Patient: Male, age 50
A 50-year-old male with clinical APECED was referred to our institution for management of refractory pulmonary nontuberculosis mycobacterial (NTM) infection (Fig. 1). He was enrolled in the NIAID (11-I-0187) IRB-approved protocol and was provided written informed consent in accordance with the Declaration of Helsinki. His APECED manifestations included CMC diagnosed at age 3, Sjogren's-like syndrome (age 3), intestinal dysfunction (age 5), hypoparathyroidism (age 6), enamel hypoplasia (age 7), Addison's disease (age 14), pernicious anemia (age 20), vitiligo (age 35), and hypogonadism (age 52). He met clinical diagnostic criteria for APECED at 6 years of age upon development of CMC and hypoparathyroidism, and APECED was genetically confirmed upon NIH admission by Sanger sequencing of the AIRE gene, which identified homozygous c.967_979del13, p.L323SfsX51 (Fig. 1).
Our patient's respiratory problems began at 5 years of age as chronic daily, dry cough that progressed to recurrent episodes of bronchitis. At age 40 years, he developed daily cough productive of greenish purulent sputum and radiographic evidence of worsening bronchiectasis. At age 48 years, sputum culture grew Mycobacterium avium complex (MAC) with multiple cystic changes noted on chest CT. He was treated with rifampin, azithromycin, and ethambutol at an outside hospital. Despite triple antibiotic therapy, his symptoms persisted, sputum cultures remained positive for MAC, and chest CT identified coalescence of two areas of cystic bronchiectasis, which prompted the addition of amikacin. However, his clinical symptoms continued to worsen, leading to a referral to NIH.
Non-contrast chest CT upon NIH admission showed a broad spectrum of findings representing early (GGO and tree-in-bud abnormalities), intermediate (bronchiectasis and nodules), and late stage characteristics (severe, diffuse bronchiectasis and cavity formation) of autoimmune lung disease complicated by infection (Fig. 2). Sputum culture grew Aspergillus fumigatus, methicillin-susceptible Staphylococcus aureus (MSSA) and MAC for which posaconazole was added for antifungal coverage, rifampin was discontinued due to drug interactions with posaconazole, and linezolid was initiated to optimize MAC therapy and treat MSSA. He was discharged home with close follow-up by local providers.
A year later, his clinical condition deteriorated, requiring daily home oxygen therapy with worsening cough and night sweats (Fig. 1). Evaluation at an outside institution was notable for right lower lobe cavity thickening and a plethora of microorganisms cultured from sputum including: Candida albicans, Candida dubliniensis, Graphium species, Exophiala species, and Scedosporium apiospermum. Despite antifungal therapy and optimized pulmonary toilet, he clinically worsened with radiographic evidence of new apical hydropneumothorax, consolidations, and pleural effusions. Consequently, he returned to NIH for further evaluation and management spanning a 13-month hospitalization (Fig. 1).
During that admission, he failed two months of extensive medical management. He was placed on broad spectrum antibiotics and antifungals to cover the microorganisms cultured from sputum (Serratia and Burkholderia), bronchoalveolar lavage (Scedosporium apiospermum, Mycobacterium intracellulaire/chimera) and pleural effusions (Scedosporium apiospermum, Mycobacterium intracellulaire/chimera). He required placement of three chest tubes for drainage of pleural effusions and multiple bronchoscopic placements of endobronchial valves throughout the right lung to seal off air leaks from a right lower lobe pneumatocele complicated by bronchopleural fistula and empyema. He underwent right middle and lower bilobectomy with decortication of right upper lobe and tracheostomy (Fig. 1). Histology of the resected lung tissue revealed granulomatous pneumonitis with numerous necrotizing and non-necrotizing granulomas involving lung and pleura, dense pleural fibrosis and pleural adhesions with granulomas, and small non-necrotizing granulomas within lymph nodes. Immunohistochemical staining revealed extensive lymphoplasmacytic infiltration consisting predominately of CD3+ T lymphocytes peribronchially composed of more CD4+ than CD8+ T lymphocytes in the submucosa and prominent CD20+ B lymphocyte nodules around the airways as previously described.
Post-operatively, he developed persistent right bronchopleural fistulae despite multiple intraoperative patches. After failing a transverse rectus abdominis myocutaneous (TRAM) flap repair, an omental flap closure was ultimately successful (Fig. 3). Secondary to the multiple surgical procedures with extended periods of immobilization, he developed a right parietal embolic stroke -without residual neurological sequelae- and right-sided diaphragmatic dysfunction resulting in persistent hypercapnia responsive to bilevel positive airway pressure (BiPAP).
Following surgery, he developed recurrent pulmonary infiltrates and GGOs responsive to steroids. This finding in conjunction with histological evidence of lymphocytic inflammation in the tissue prompted treatment of autoimmune pneumonitis (Fig. 1). He was treated with azathioprine and rituximab and his pneumonitis improved symptomatically, radiographically (Fig. 4), and on functional testing (PFTs improved from FVC 19% and FEV1 20% predicted to 32% and 31% predicted, respectively), and he returned home. Over the next 3 years, he remained clinically and radiographically stable on azathioprine without the need for rituximab redosing, while requiring nightly BiPAP and home oxygen. He remained free from respiratory infections on alternating nebulized tobramycin and amikacin suppression (Fig. 1). He was able to resume regular exercise and returned to work on a part-time basis, resulting in dramatic improvement of his quality of life.
At age 56, he developed progressively worsening dyspnea with mild exertion, increased sputum production, and increasing home oxygen requirements (Fig. 1). Upon his final admission at our institution, a CT scan elucidated new infiltrates and a sputum culture grew MSSA, Pseudomonas aeruginosa, Aspergillus nidulans, Aspergillus fumigatus, and Stenotrophomonas maltophilia which were treated with 8 weeks of meropenem, minocycline, and posaconazole. Upon completion of antibiotic therapy and confirmation of radiographic improvement of pulmonary infections, he received rituximab for treatment of underlying autoimmune pneumonitis flare (Fig. 1). Following discharge, he developed a urinary tract infection with Pseudomonas aeruginosa, necessitating an extended course of meropenem. While on meropenem, he developed a new consolidation along with worsening hypoxia and dyspnea. Upon admission to an outside hospital, respiratory cultures grew a multi-drug resistant Pseudomonas aeruginosa from both sputum and urine. Despite maximal medical therapy, he developed sepsis resulting in multiorgan system failure and death (Fig. 1).
Keywords: aire, apeced, aps-1, autoimmune pneumonitis, bronchiectasis, bronchopleural fistula, immunomodulation, omental flap repair
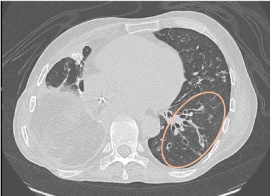
Image caption: Autoimmune pneumonitis and its improvement following lymphocyte-directed immunomodulation. Chest CT showing left lower lobe consolidation with bronchiectatic air bronchograms. orange oval) following immunomodulatory treatment. (For interpretation of the references to colour in this figure legend, the reader is referred to the Web version of this article. ).